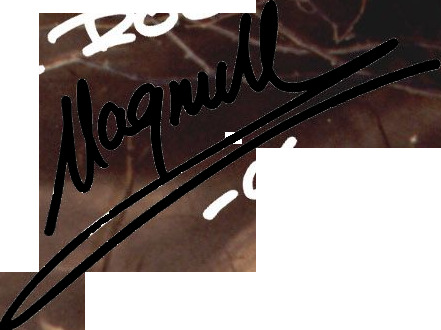
Signature of: sami wolking